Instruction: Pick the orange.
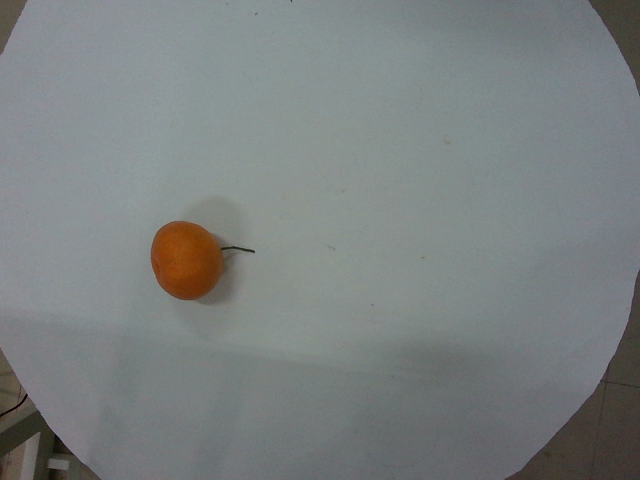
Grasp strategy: vertical